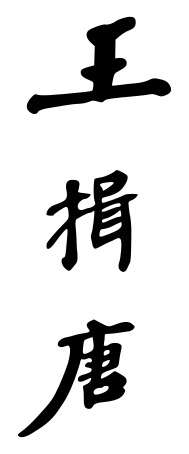
Signature of: wang yitang